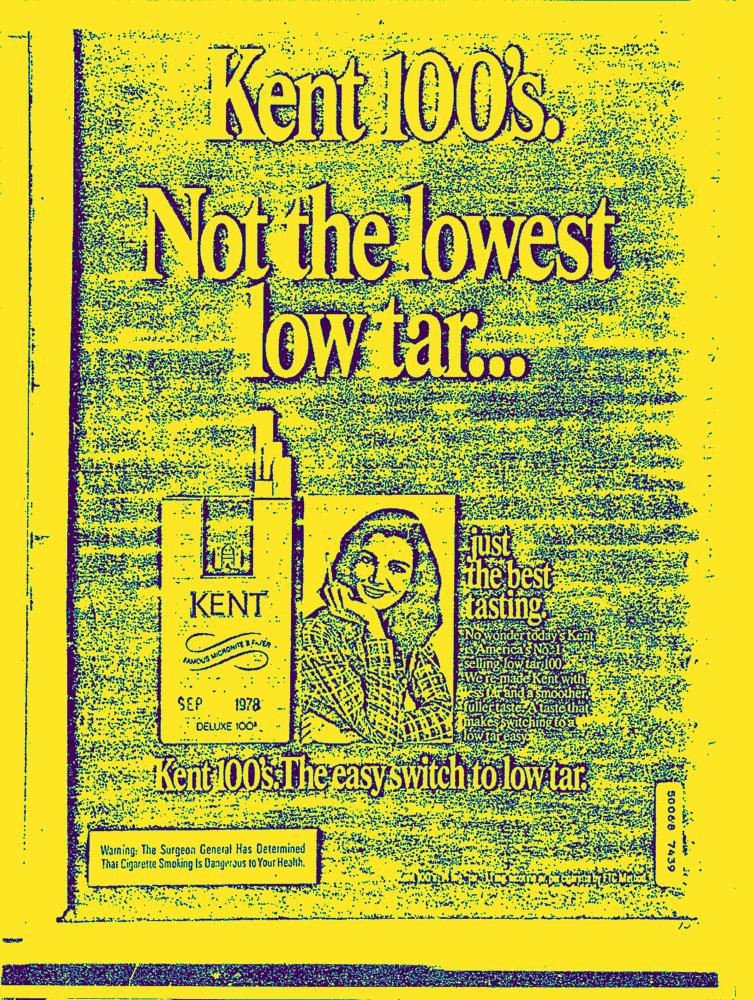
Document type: AD